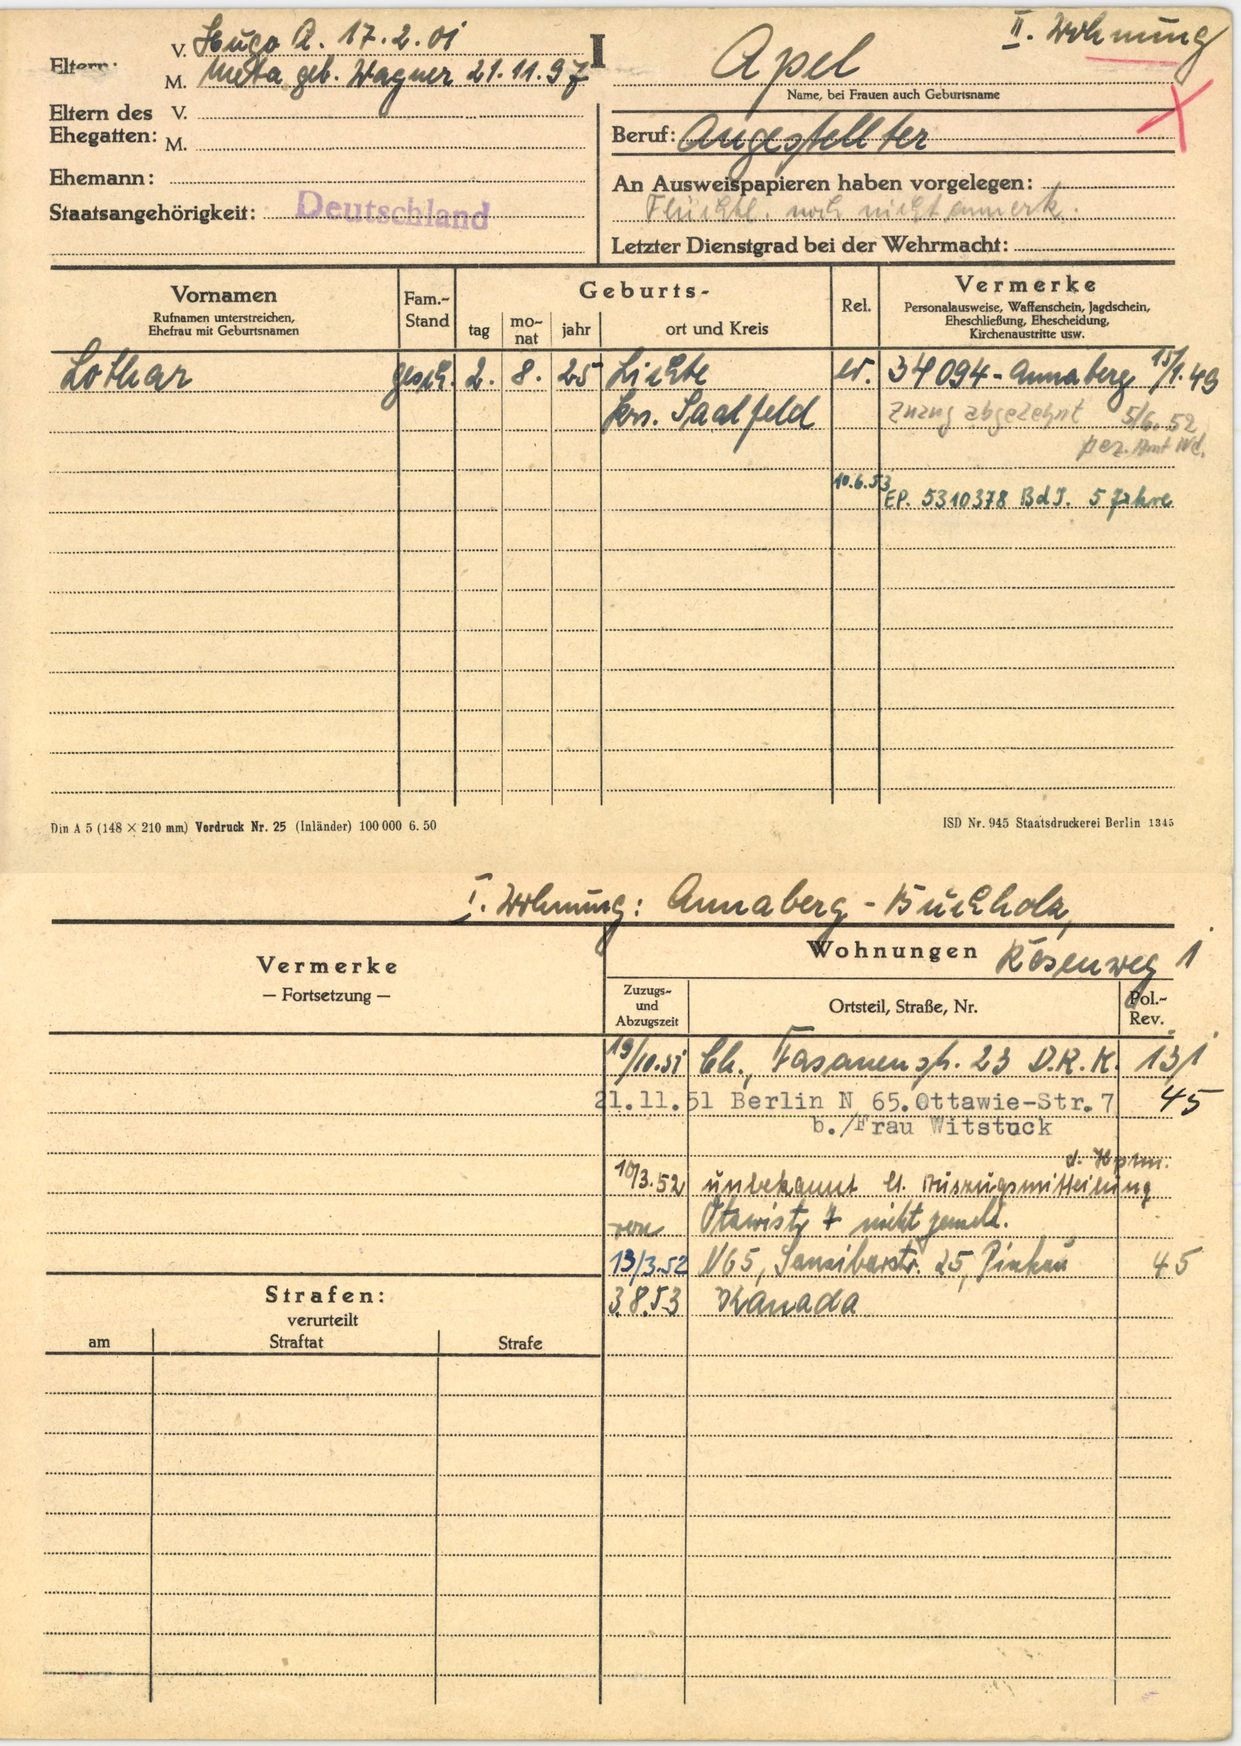
Apel